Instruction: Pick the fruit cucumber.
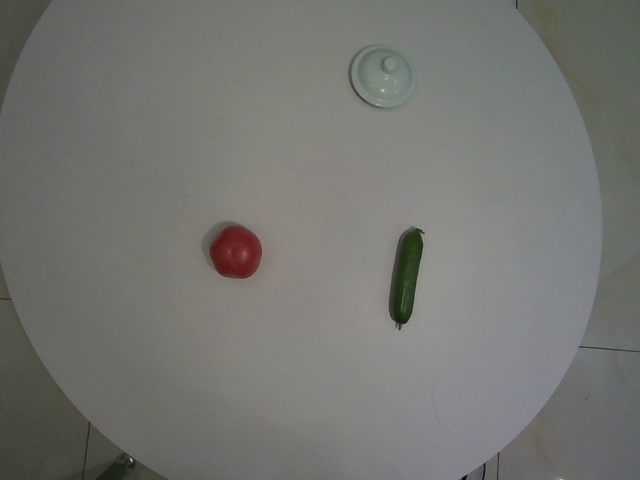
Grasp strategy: vertical